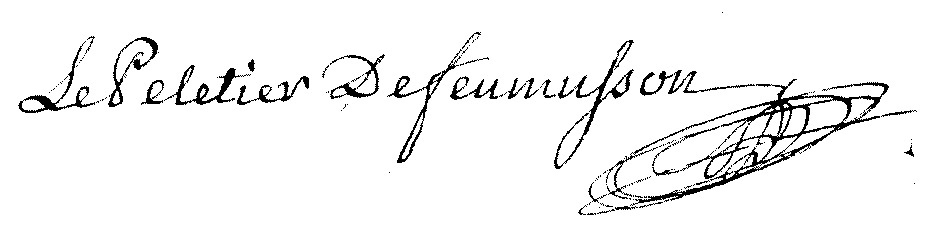
Signature of: charles emmanuel le peletier de feumusson